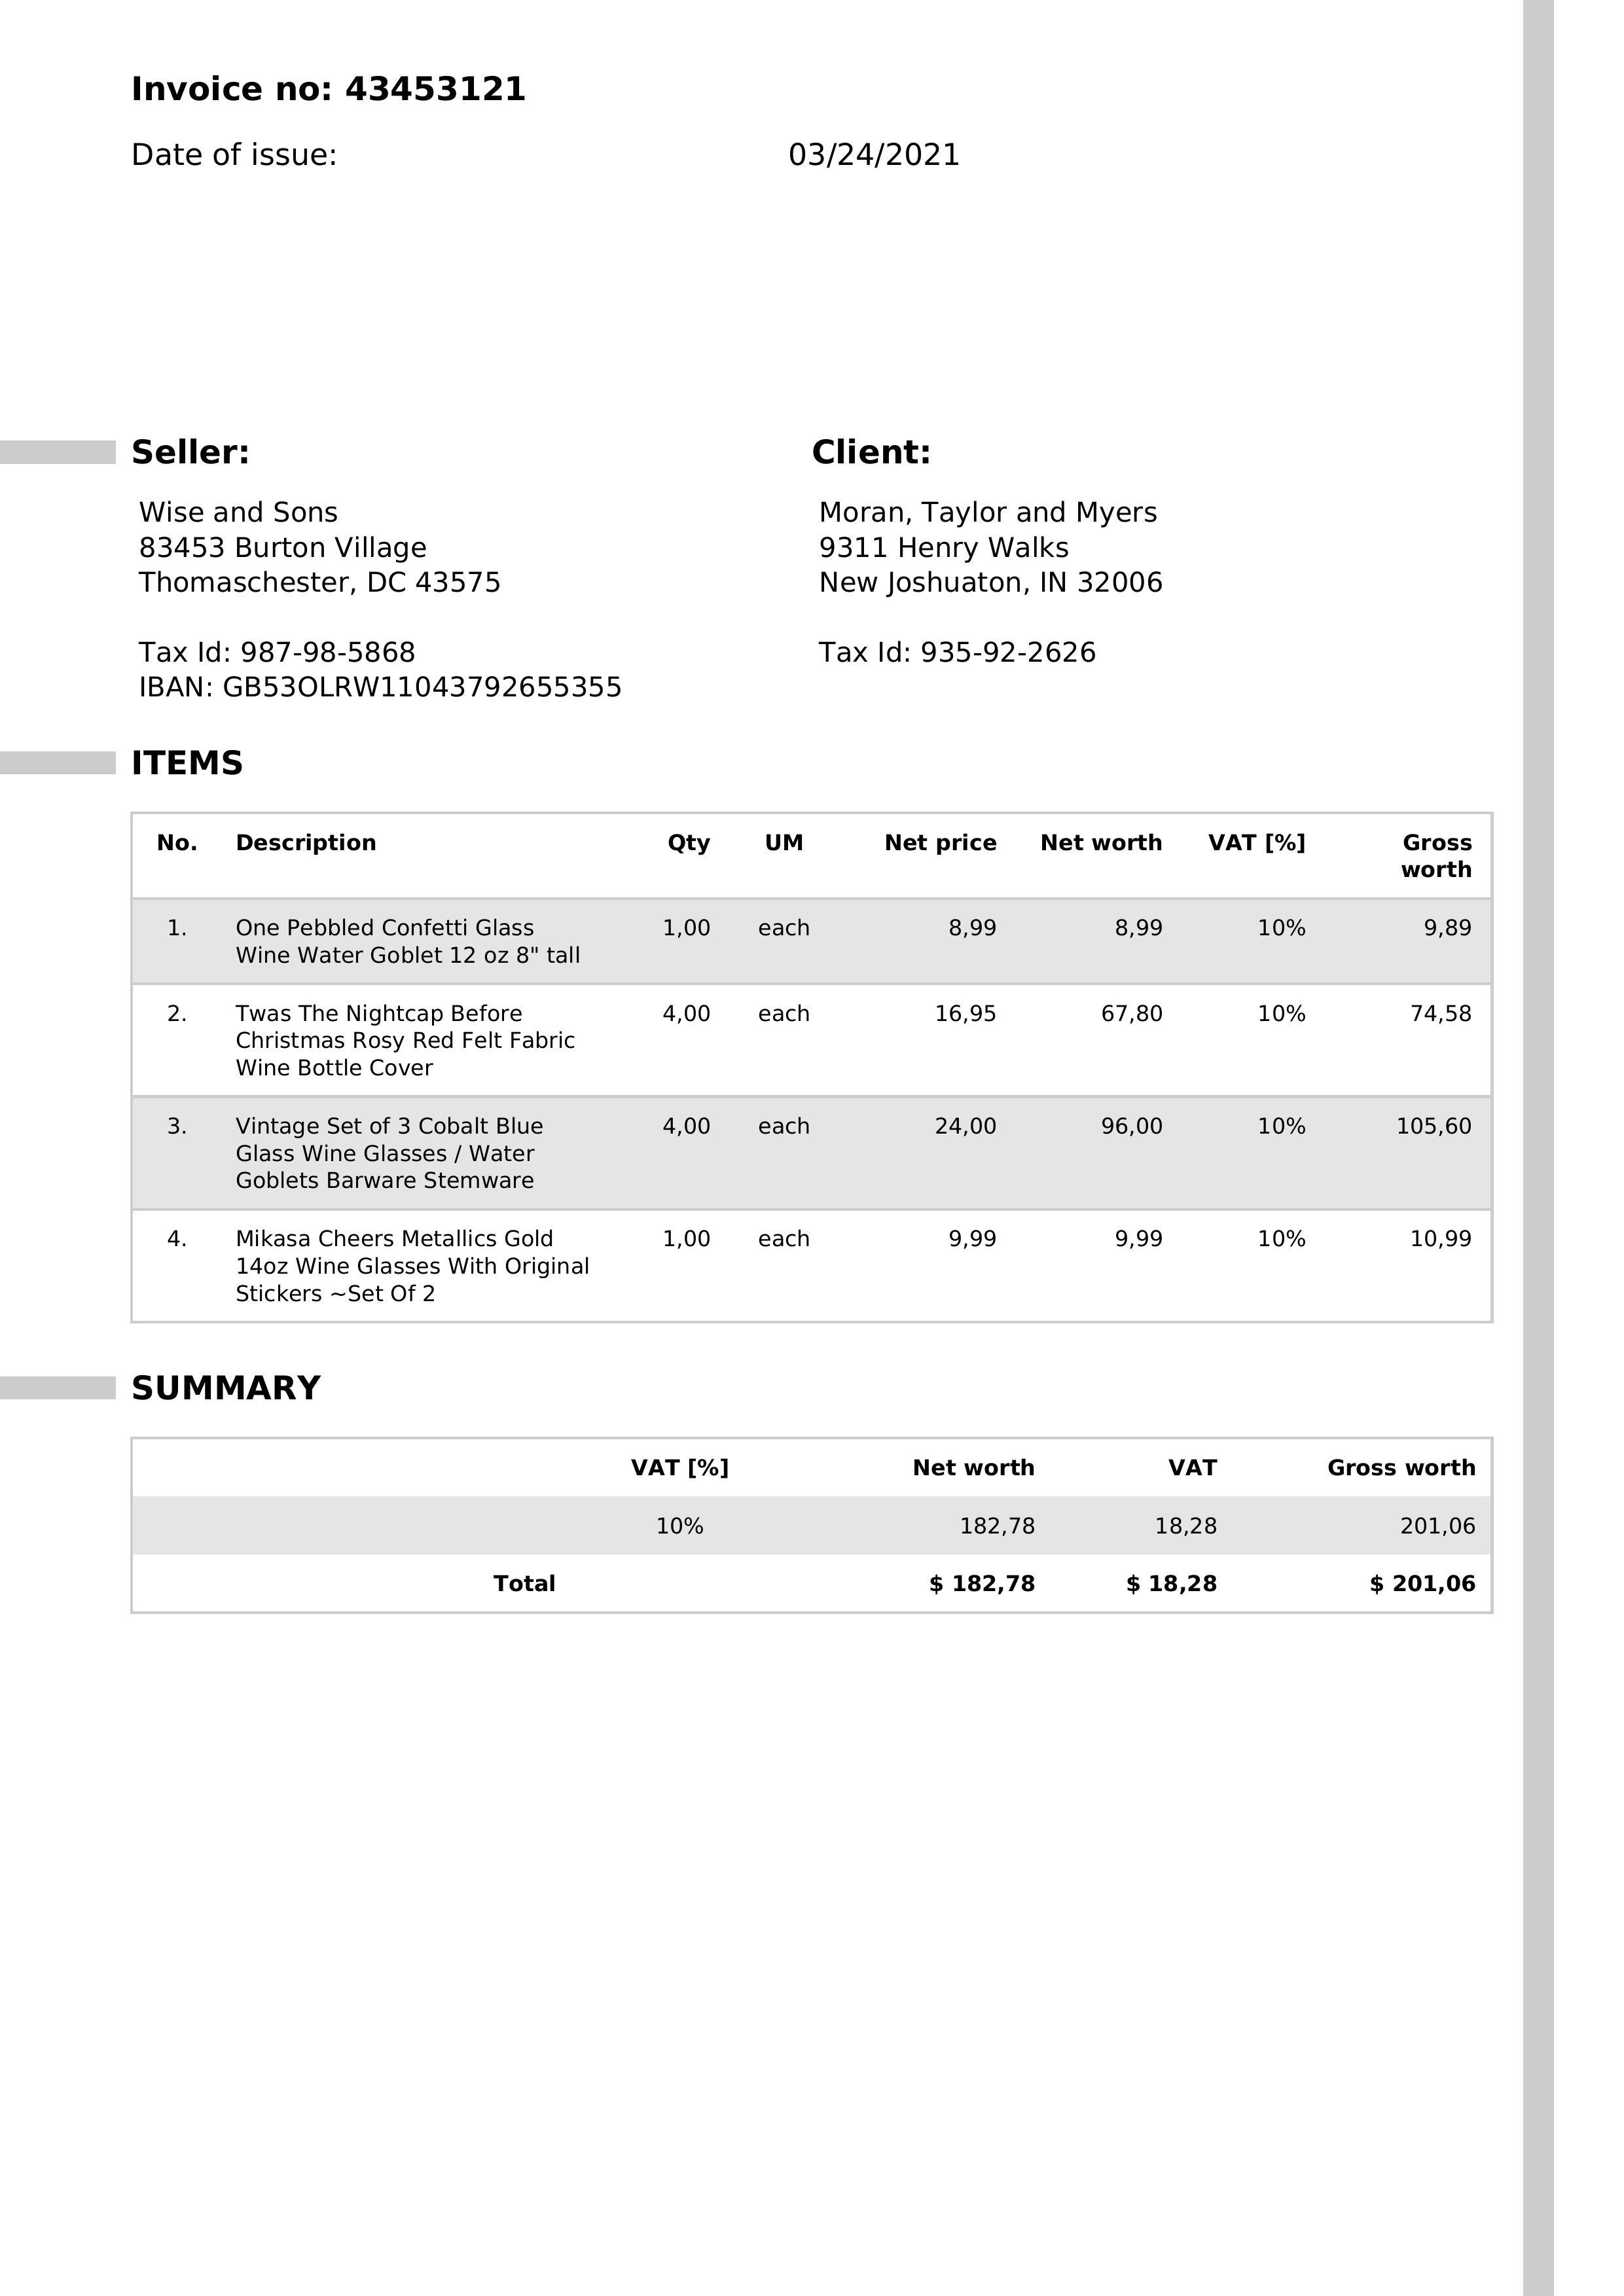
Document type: Invoice